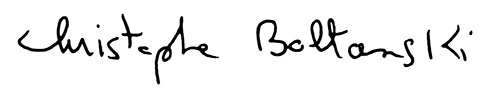
Signature of: christophe boltanski